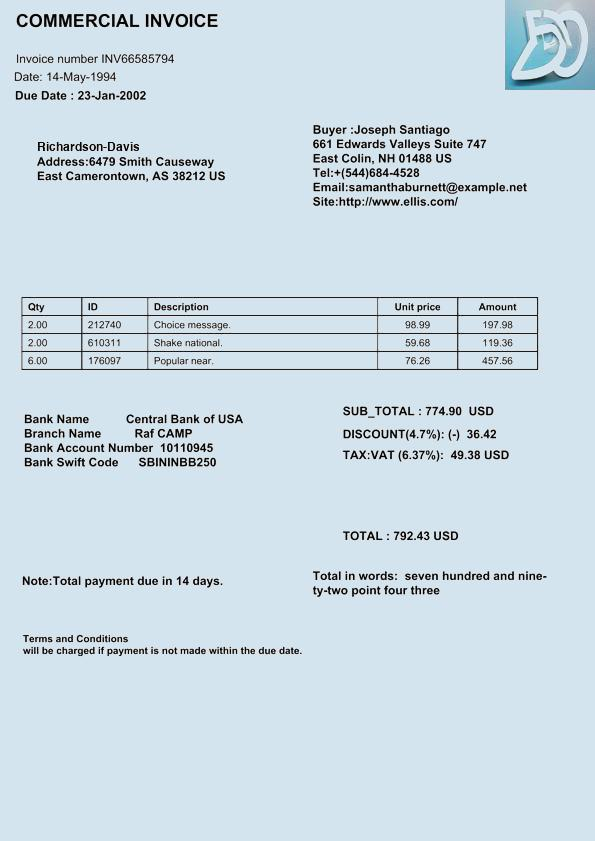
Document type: Invoice